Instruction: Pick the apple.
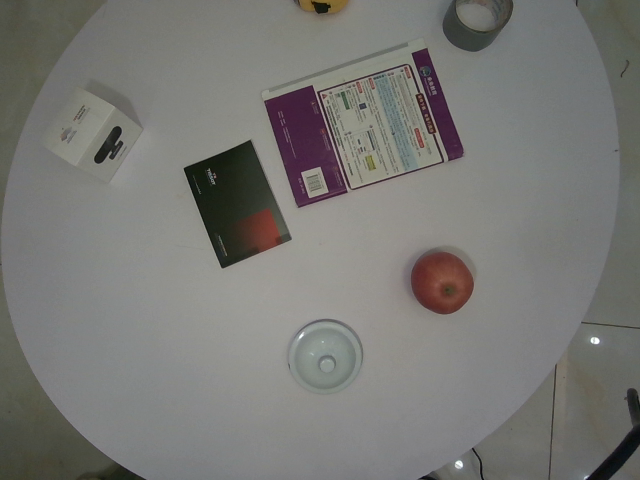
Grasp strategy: vertical